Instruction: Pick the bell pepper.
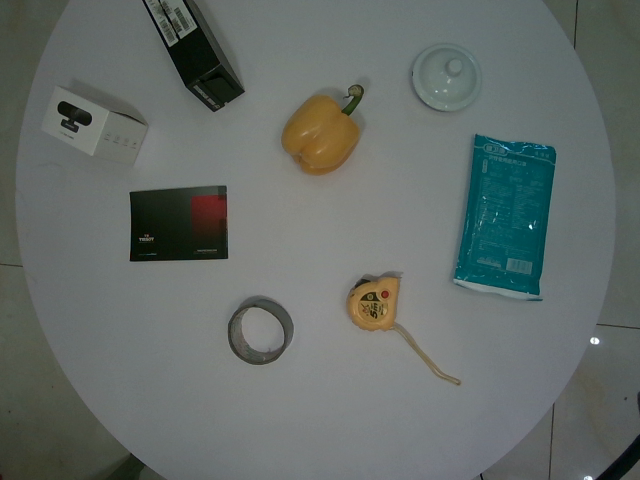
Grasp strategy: vertical